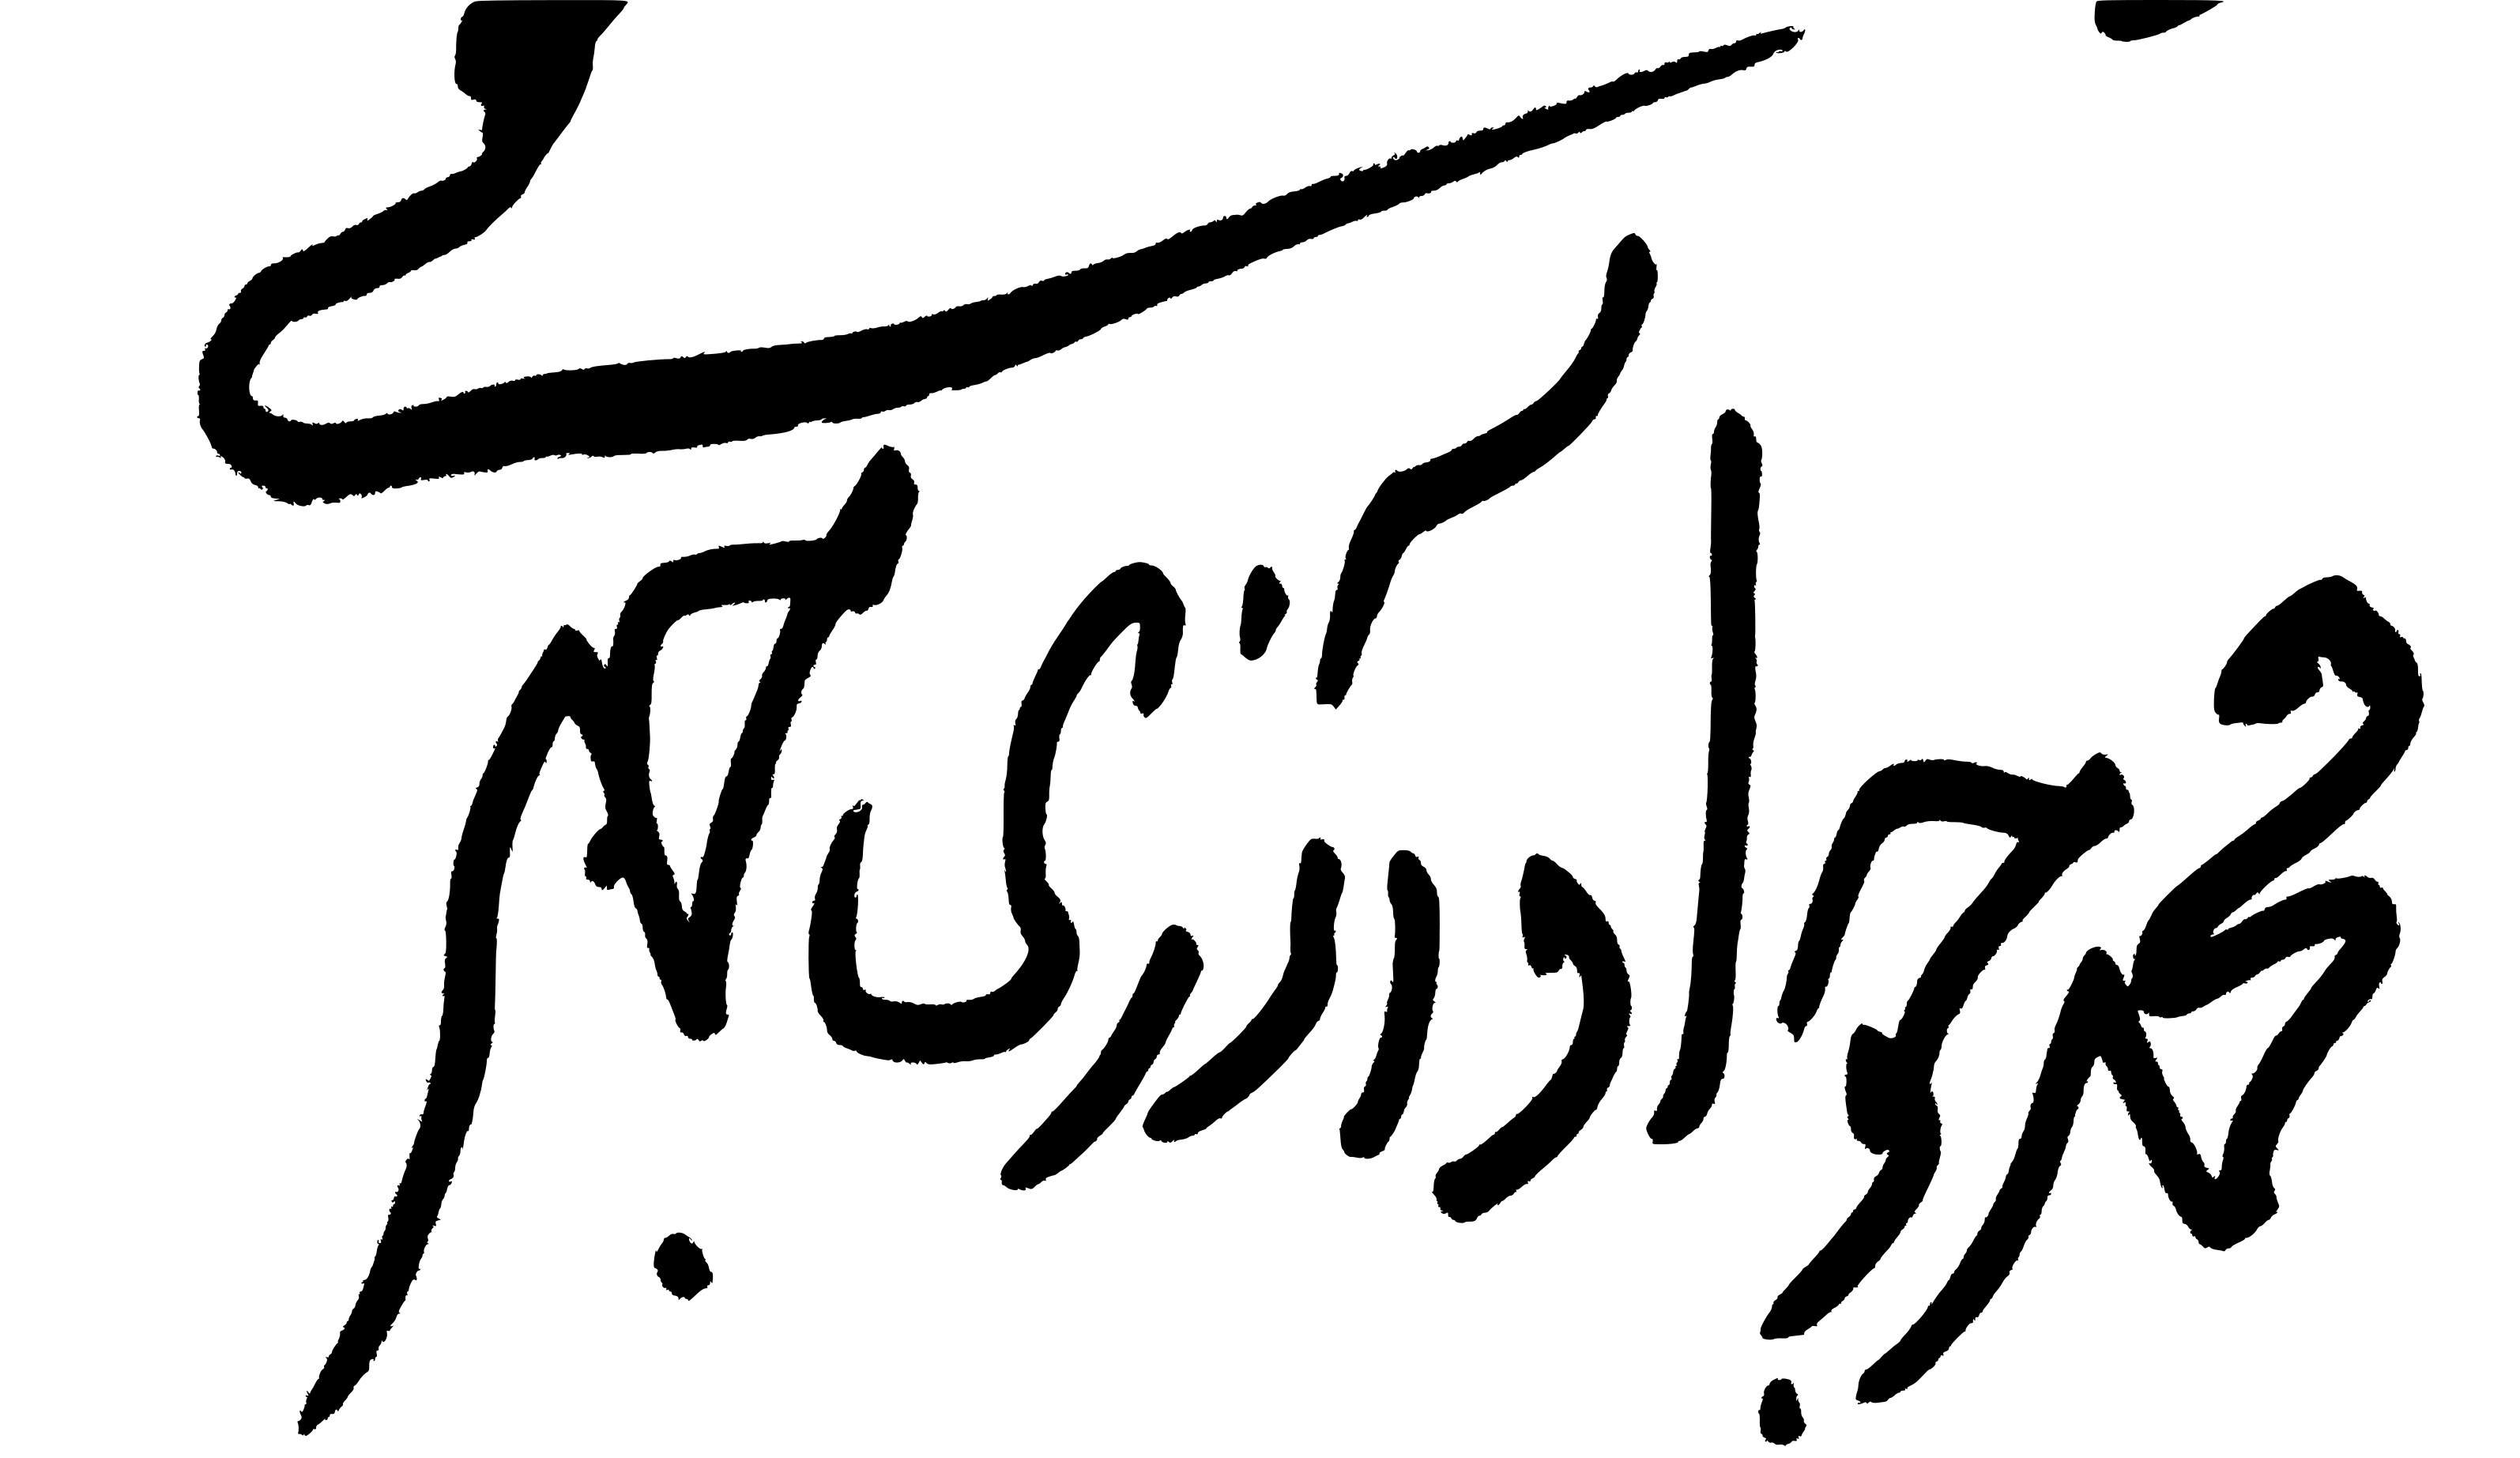
Signature of: mohammad javad azari jahromi